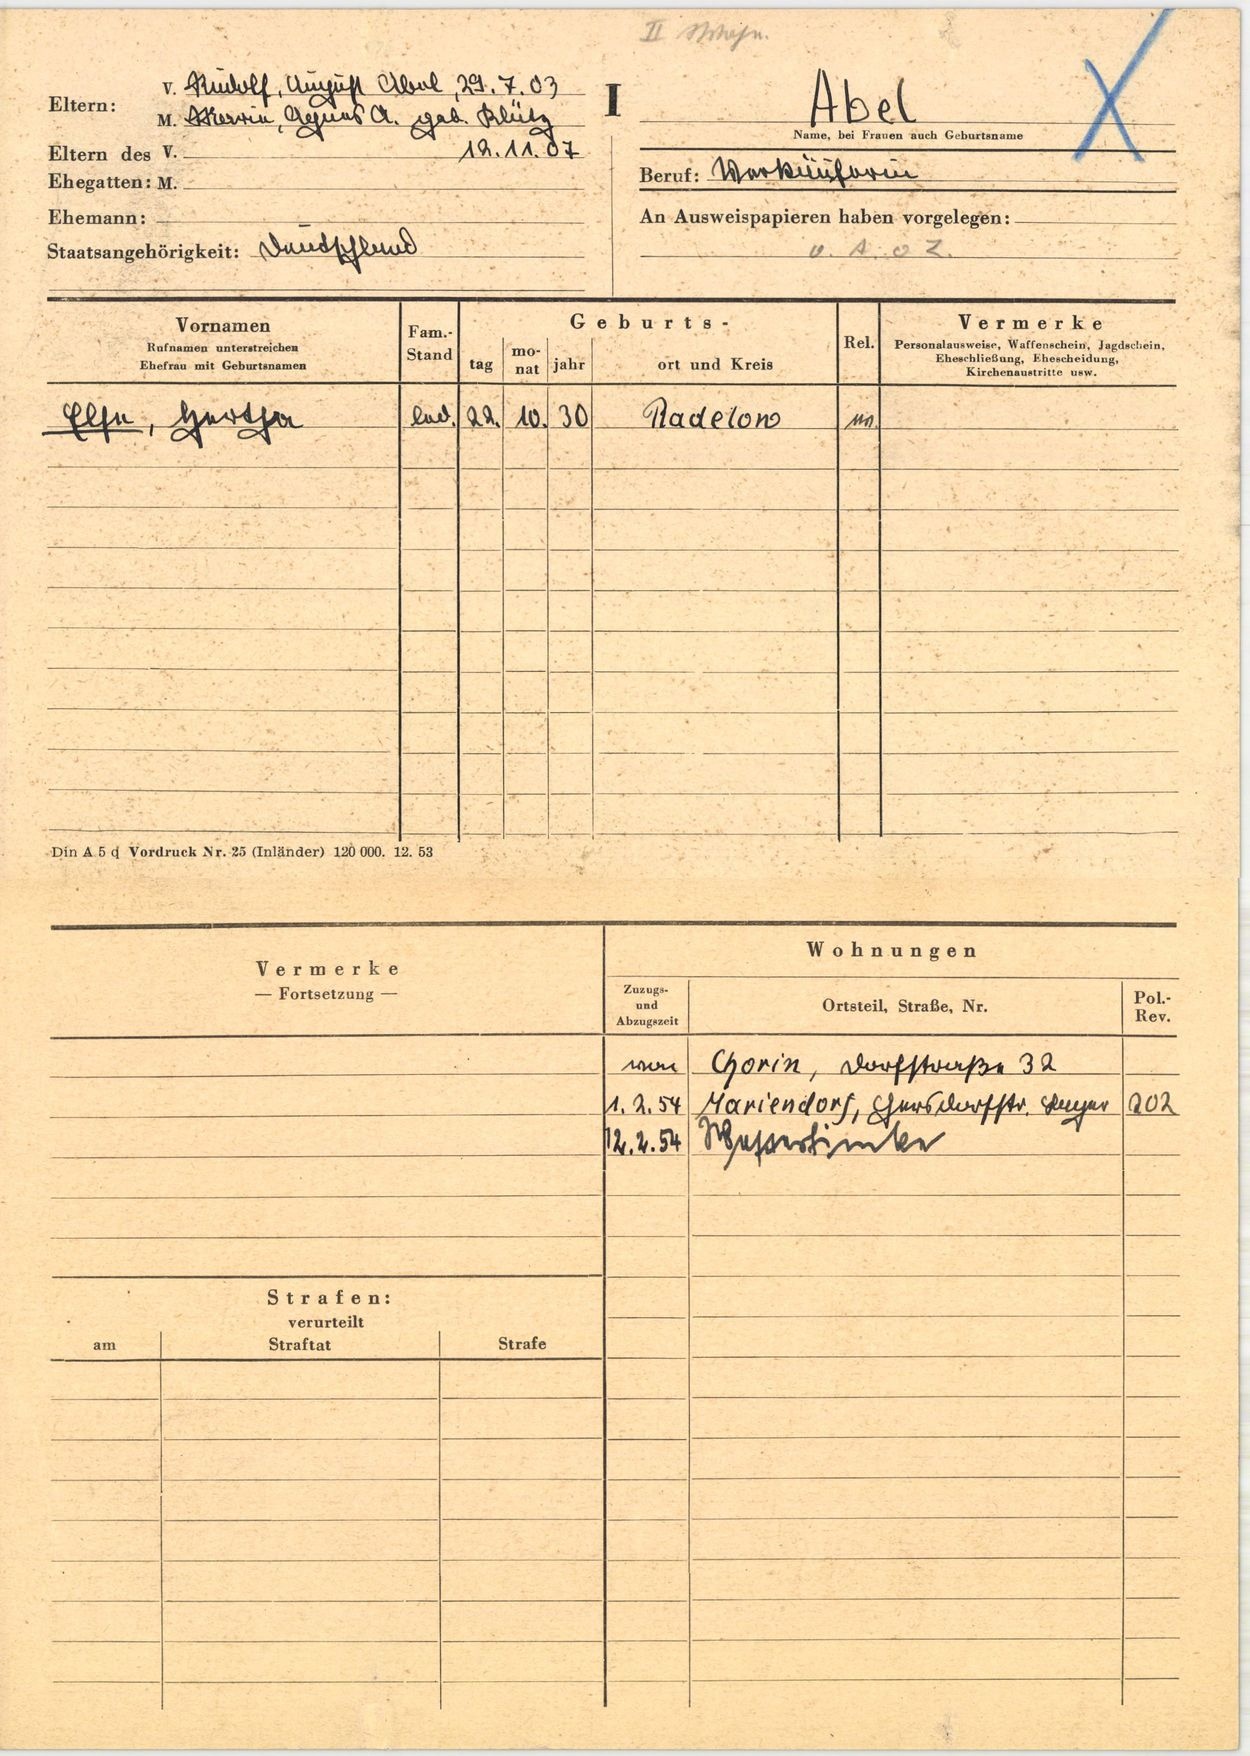
Abel